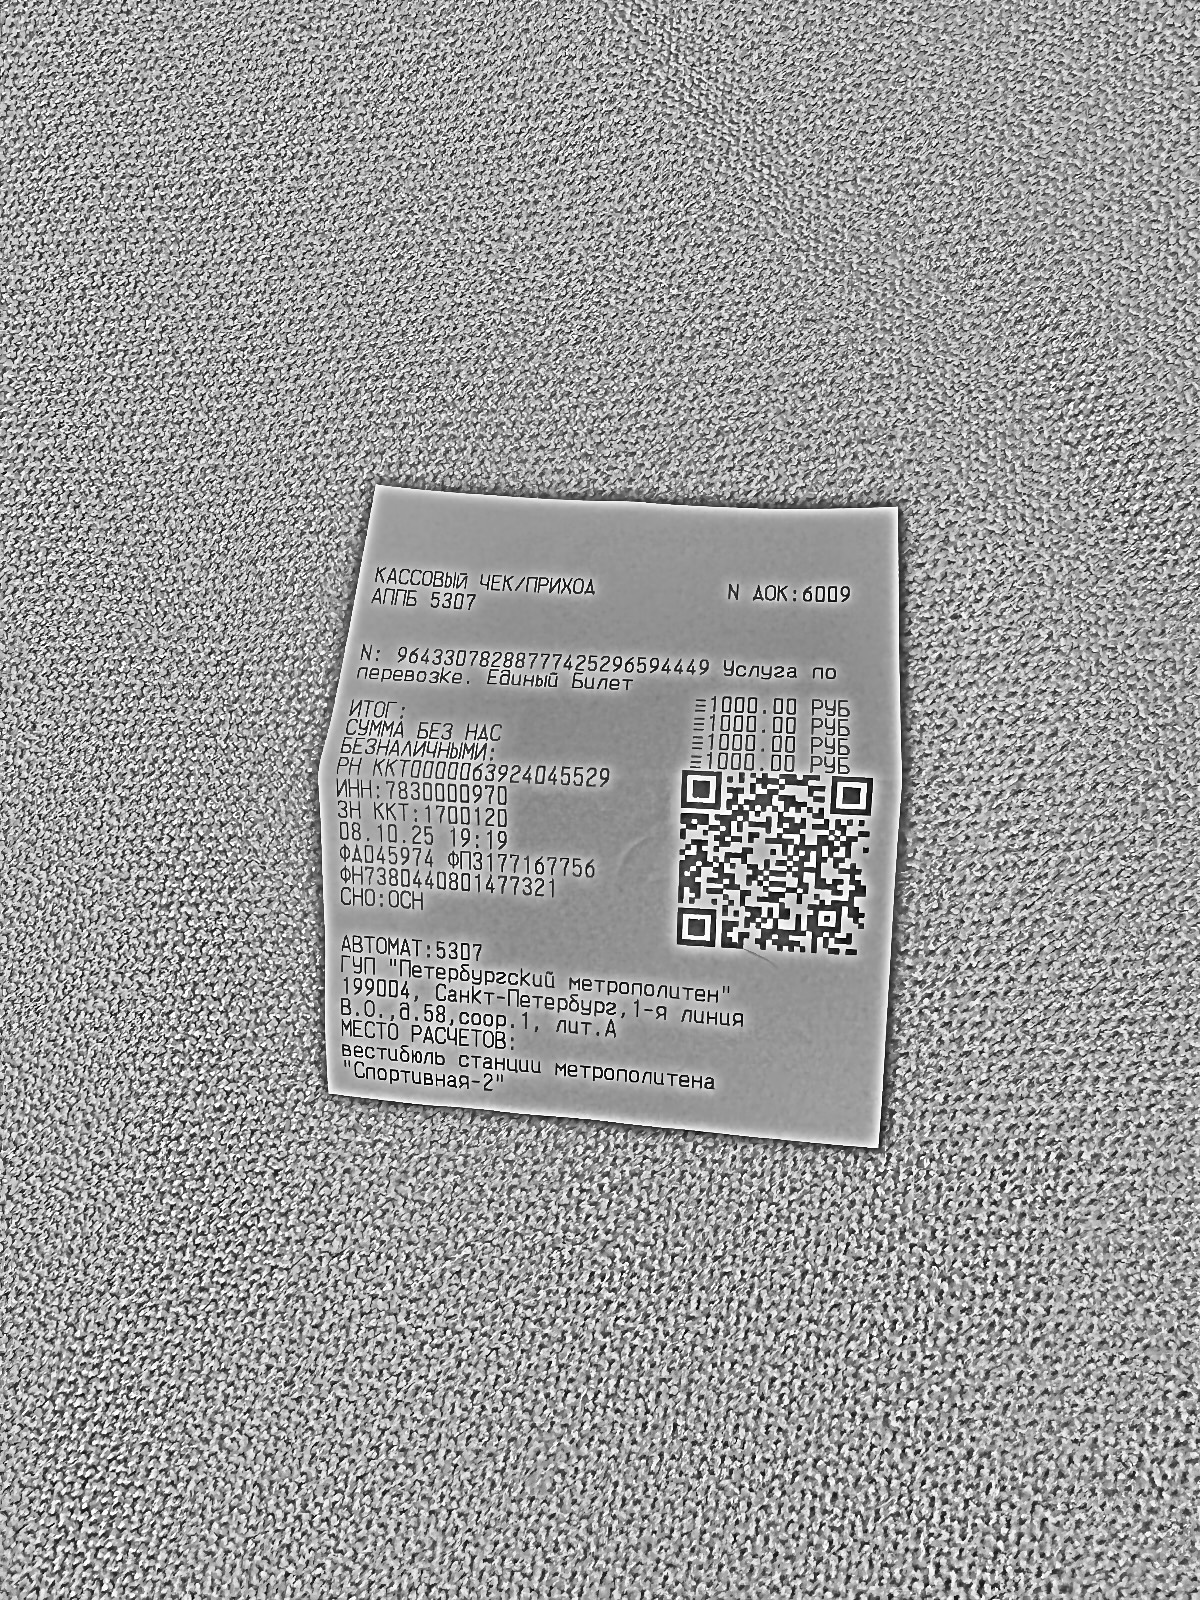
Продавец: ГУП "Петербургский метрополитен"
ИНН: 7830000970
Дата: 08.10.25
Товары: N: 96433078288777425296594449 Услуга по перевозке. Единый Билет
Количество: 1.000
Цена: 1000.00
Сумма: 1000.00
Итого: 1000.00 РУБ